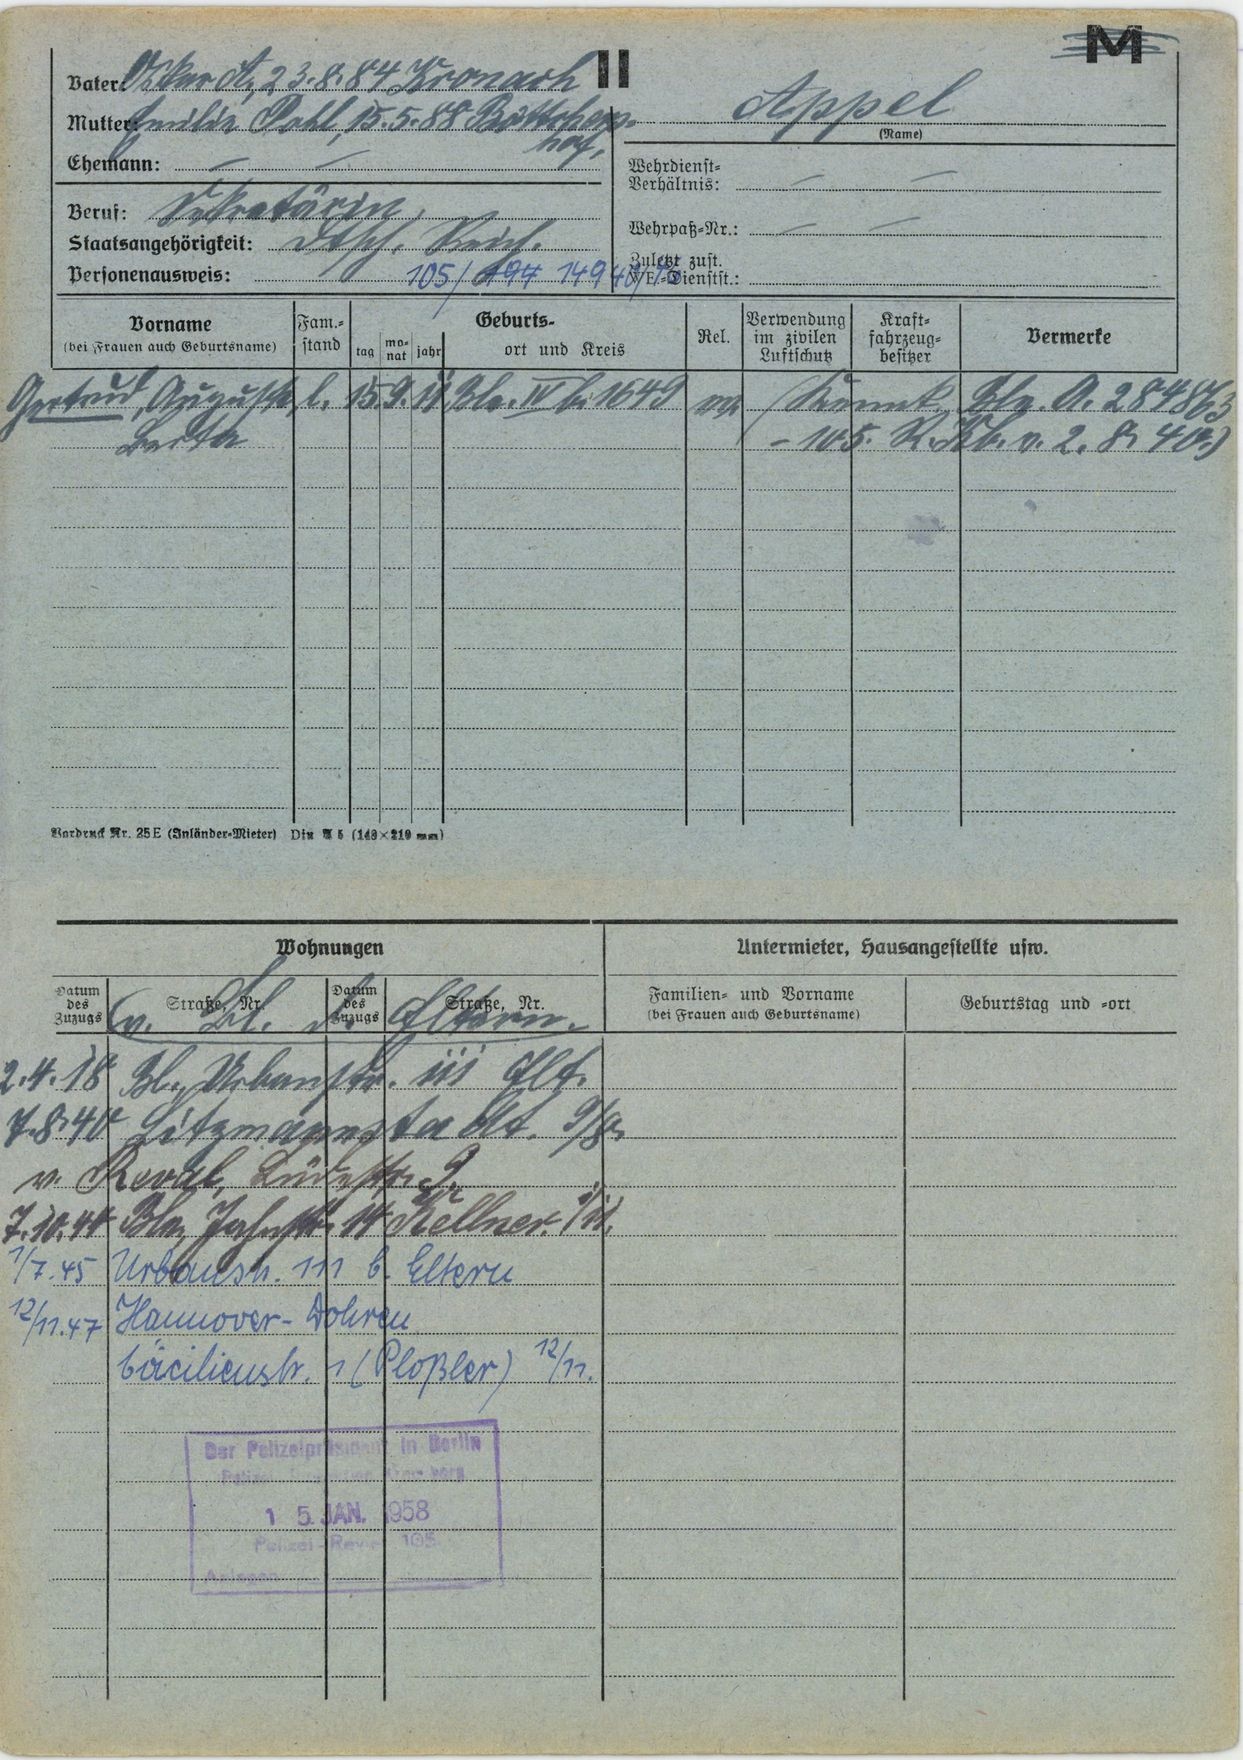
Appel